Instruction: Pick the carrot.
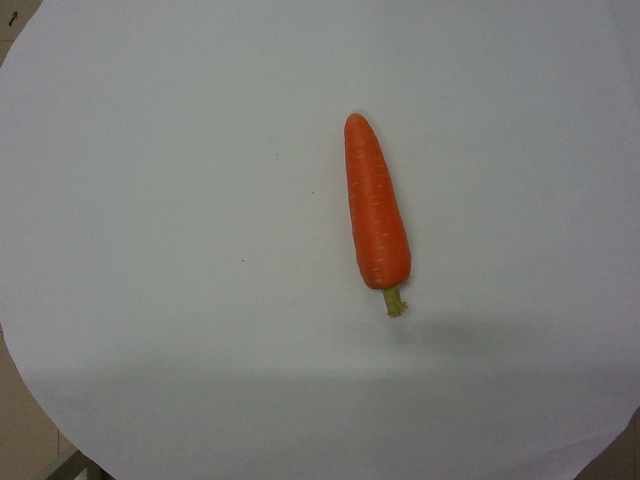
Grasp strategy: vertical